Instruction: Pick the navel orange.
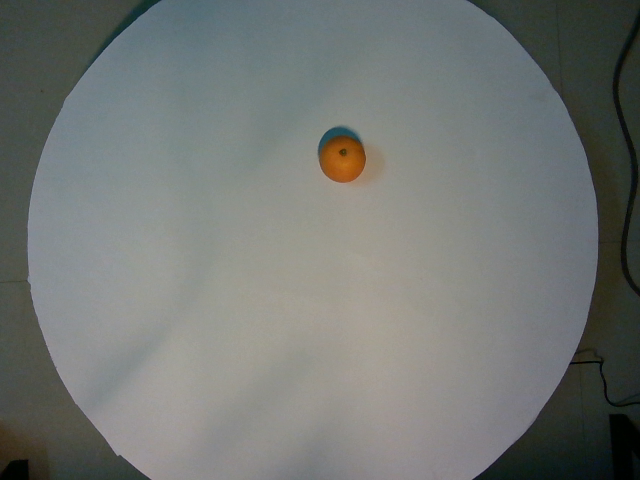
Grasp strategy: vertical